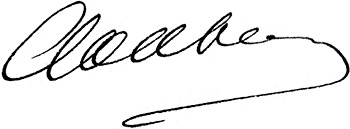
Signature of: stephan solskiy